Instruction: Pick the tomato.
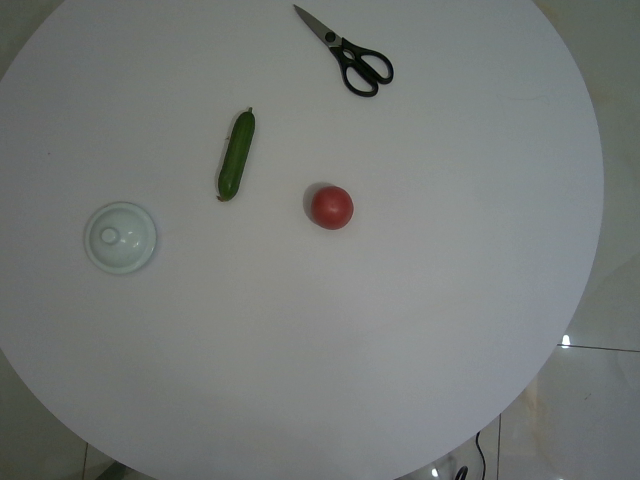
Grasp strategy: vertical